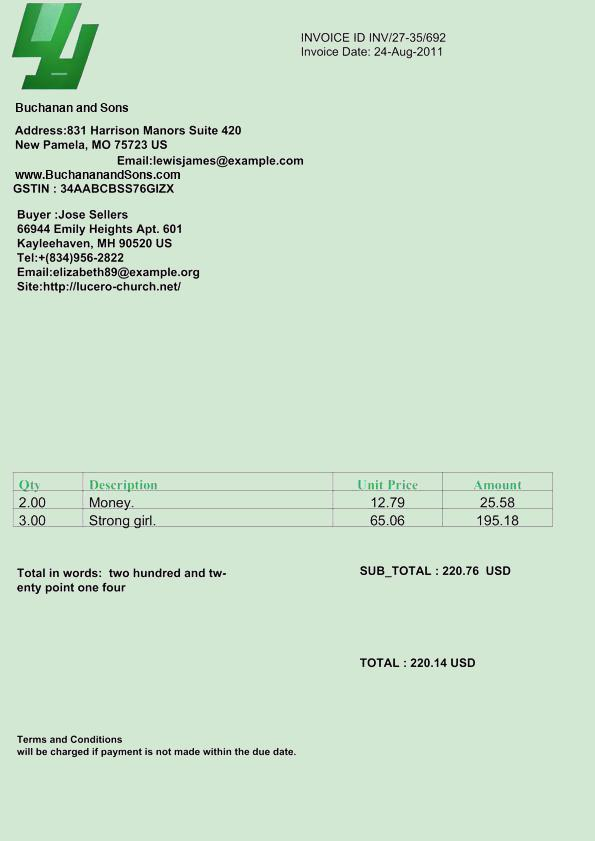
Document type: Invoice